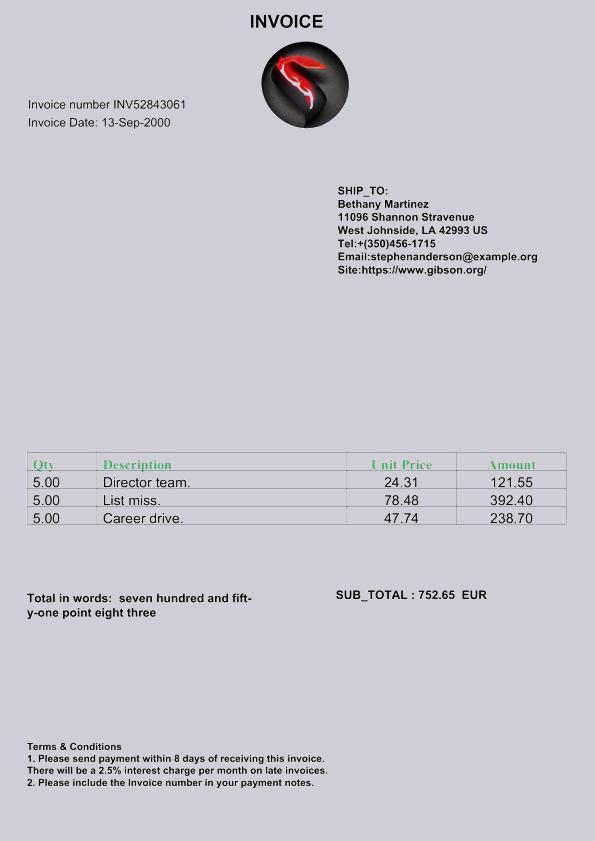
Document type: Invoice